Question: What is the main concern?
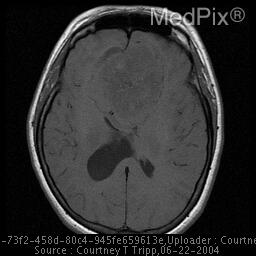
Answer: The findings suggest Large cicrumscribed midline mass overlying the planum sphenoidale causing "cortical buckling" of adjacent brain parenchyma.  Postcontrast images demonstrate enhancement of the periperipheral portion of the tumor, with a central non-enhancing region.. T1WI: hypointense to isointense circumscribed extraaxial mass located midline over the planum sphenoidale.. The patient might have a history of 39 year-old woman with several month history of bilateral hemianopsia, worse in the morning.